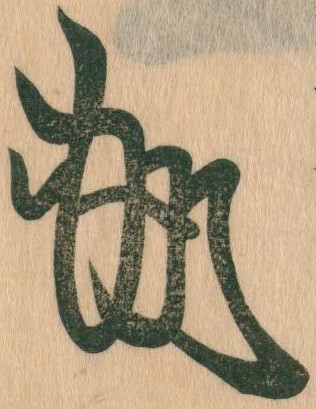
Signature of: hisaaki shinnō